Question: What might the diagnosis be?
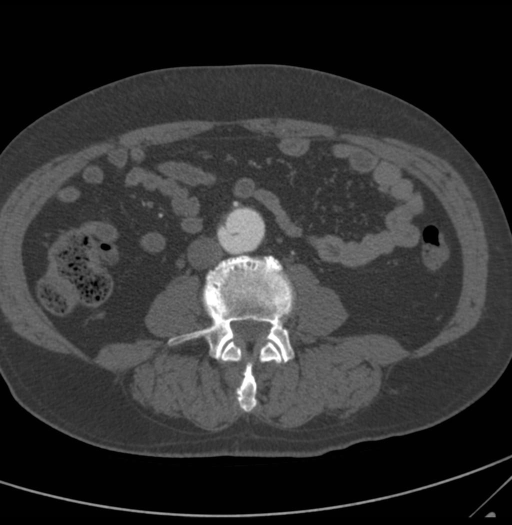
Answer: The possible diagnosis includes •  Celiac, Abdominal Aortic, Common Iliac Aneurysms:
- Atherosclerotic
- Inflammatory
- Mycotic / Infectious
- Arteriovenous Malformation
- Traumatic.